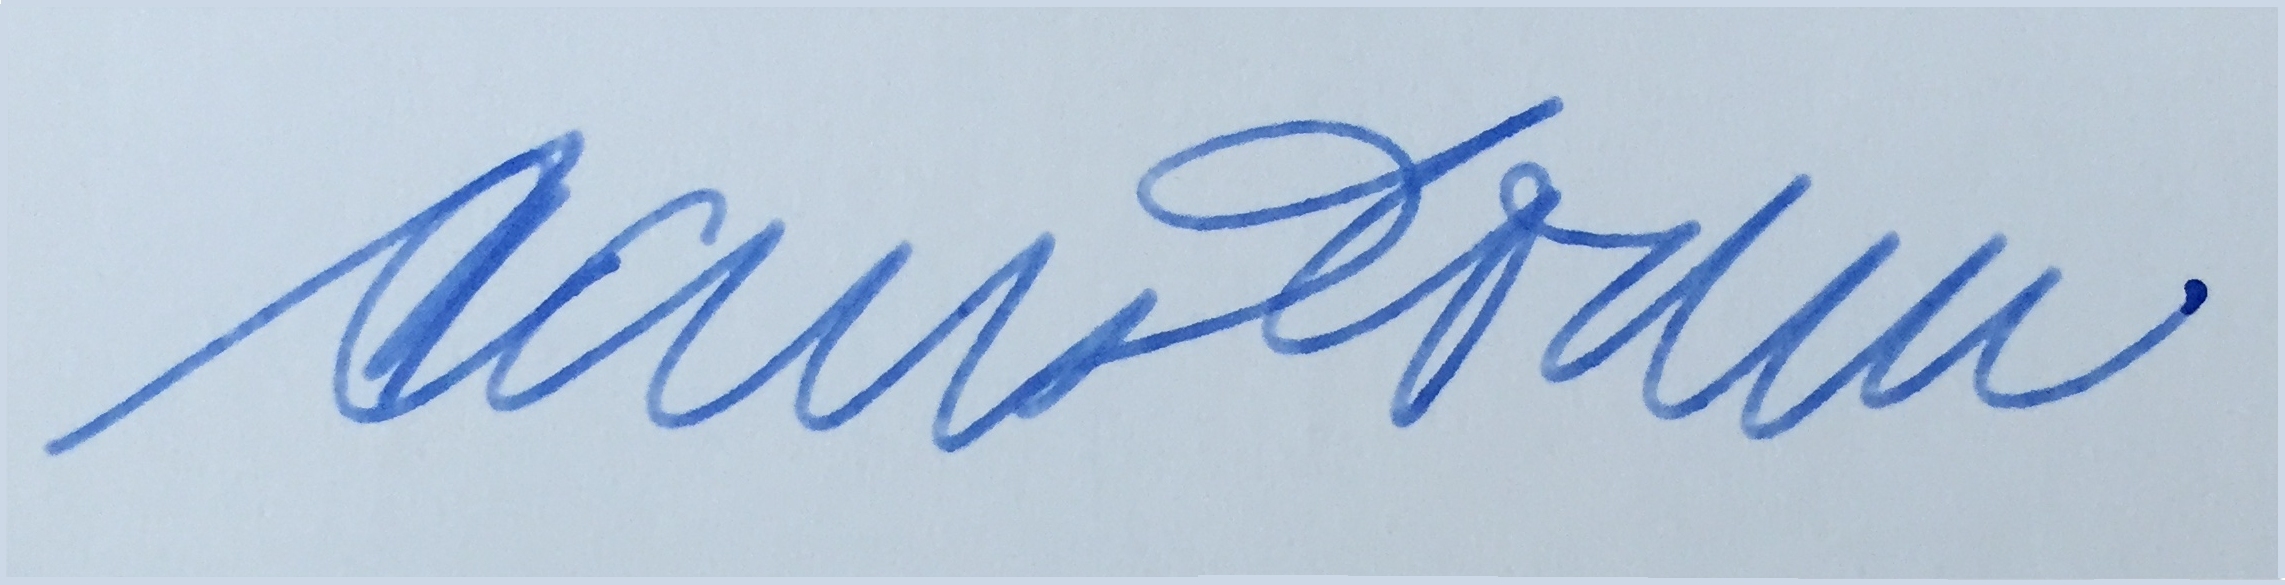
Signature of: q62180